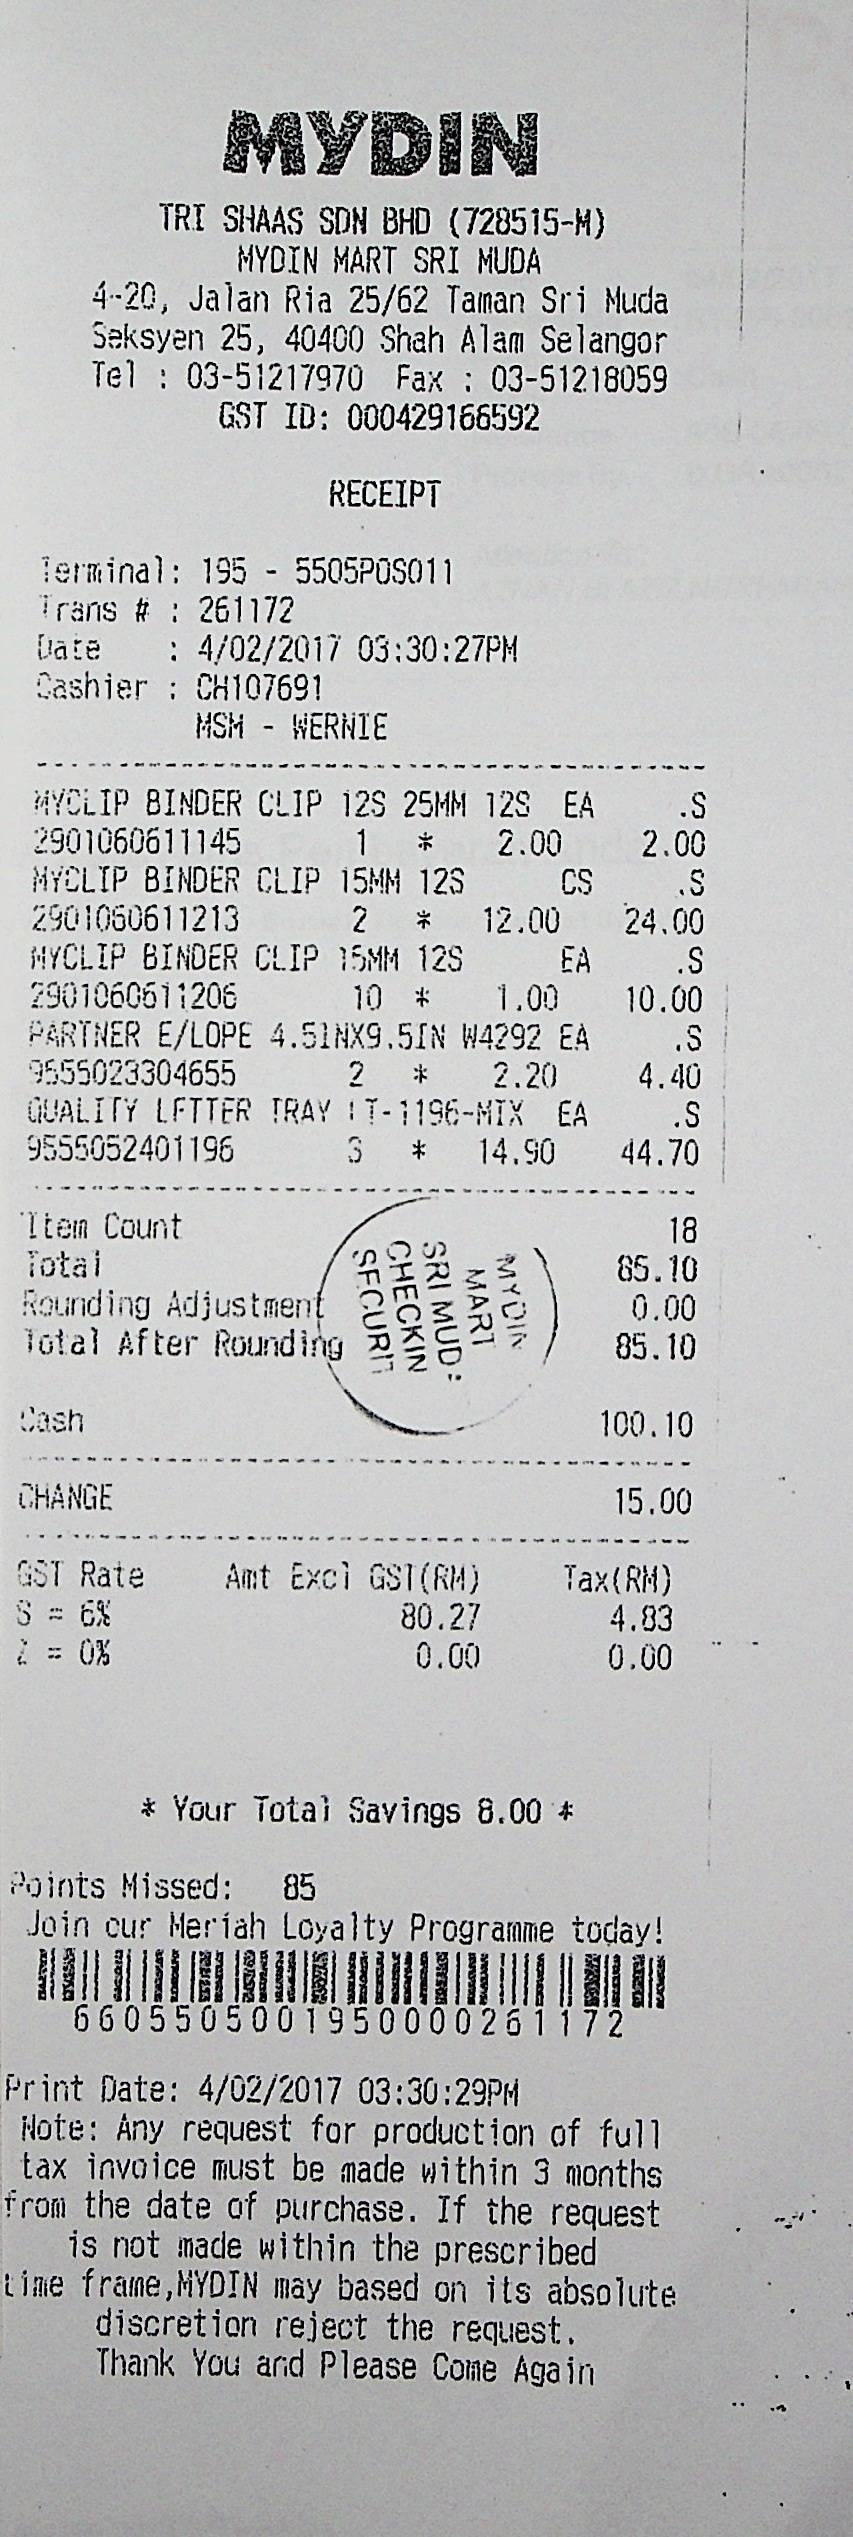
MYDIN
TRI SHAAS SDN BHD (728515-N)
MYDIN MART SRI MUDA
4-20, JALAN RIA 25/62 TAMAN SRI MUDA
SEKSYEN 25, 40400 SHAH ALAM SELANGOR
TEL: 03-51217970 FAX: 03-51218059
GST ID: 000429166592
RECEIPT
TERMINAL: 195 - 5505POS011
TRANS #: 261172
DATE: 4/02/2017 03:30:27PM
CASHIER: CH107691
MSM - WERNIE
MYCLIP BINDER CLIP 12S 25MM 12S
.S
2901060611145
1
2.00
MYCLIP BINDER CLIP 15MM 12S
CS
.S
2901060611213
2
24.00
MYCLIP BINDER CLIP 15MM 12S
EA
.S
2901060611206
10
10.00
PARTNER E/LOPE 4.51NX9.5IN W4292
.S
9555023304655
2
4.40
GUALITY LFTIER TRAY IT-1196-MIX
.S
9555052401196
3
44.70
ITEM COUNT
18
TOTAL
85.10
ROUNDING ADJUSTMENT
0.00
TOTAL AFTER ROUNDING
85.10
CASH
100.10
CHANGE
15.00
GST RATE
AMT EXCL GST(RM)
TAX(RM)
S = 6%
80.27
4.83
Z = 0%
0.00
0.00
* YOUR TOTAL SAVINGS 8.00 *
POINTS MISSED:
85
JOIN MERLAH POYALTY PROGRAMME TODAY!
6605505001950000261172
PRINT DATE: 4/02/2017 03:30;29PM
NOTE: ANY REQUEST FOR PRODUCTION OF FULL
TAX INVOICE MUST BE MADE WITHIN 3 MONTHS
FROM THE DATE OF PURCHASE. IF THE REQUEST
IS NOT MADE WITHIN THE PRESCRIBED
TIME FRAME, MYDIN MAY BASED ON ITS ABSOLUTE
DISCRETION REJECT THE REQUEST.
THANK YOU AND PLEASE COME AGAIN
EA
*
2.00
*
12.00
*
1.00
EA
*
2.20
EA
*
14.90